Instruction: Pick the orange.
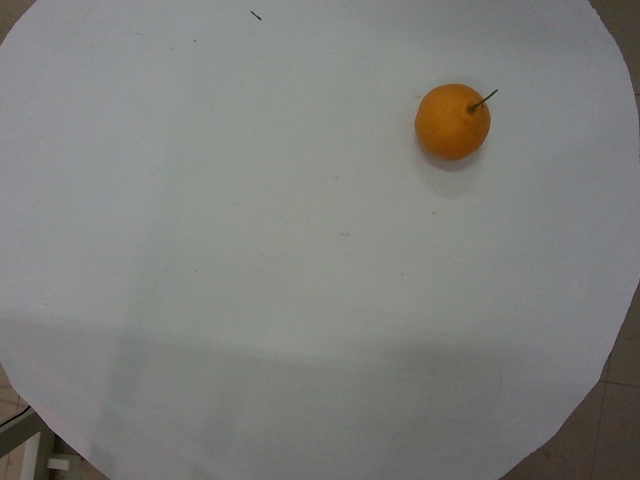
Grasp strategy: vertical